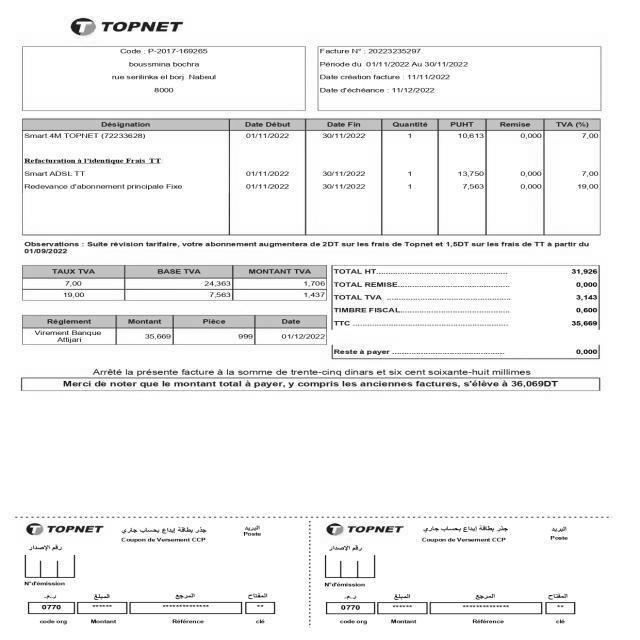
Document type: Invoice